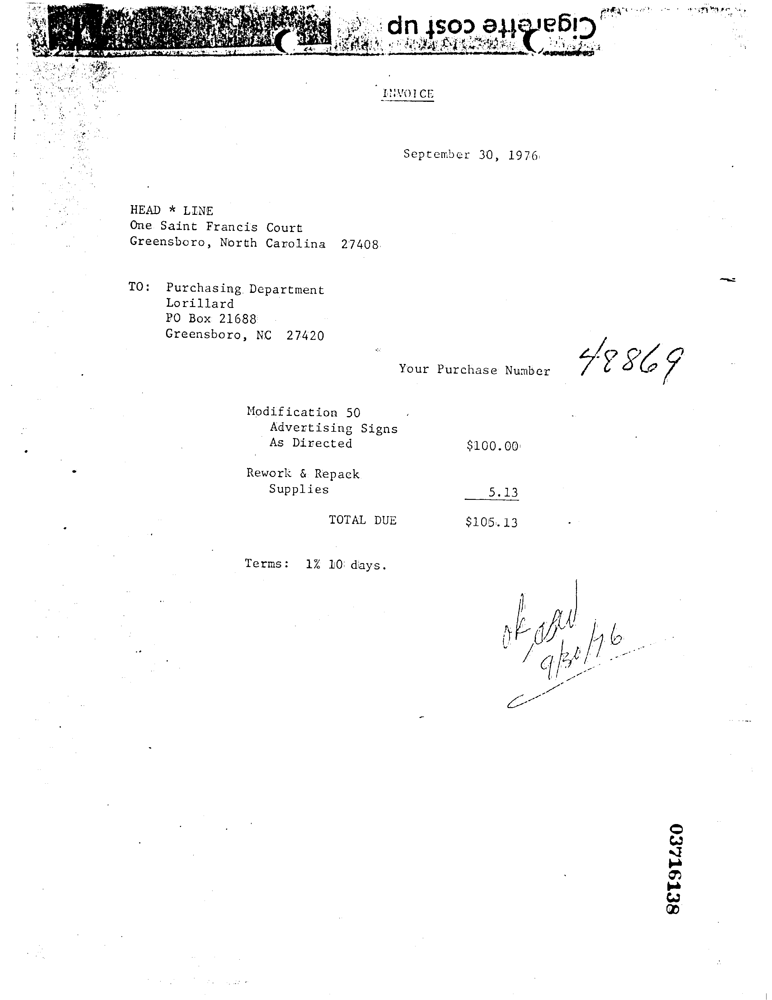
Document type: Invoice